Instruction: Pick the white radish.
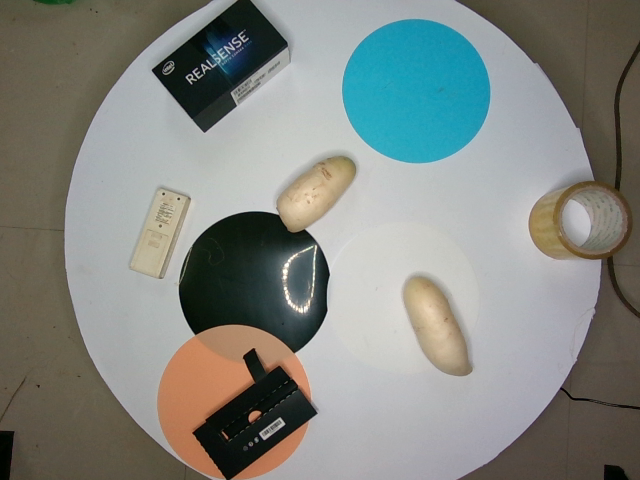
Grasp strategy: vertical